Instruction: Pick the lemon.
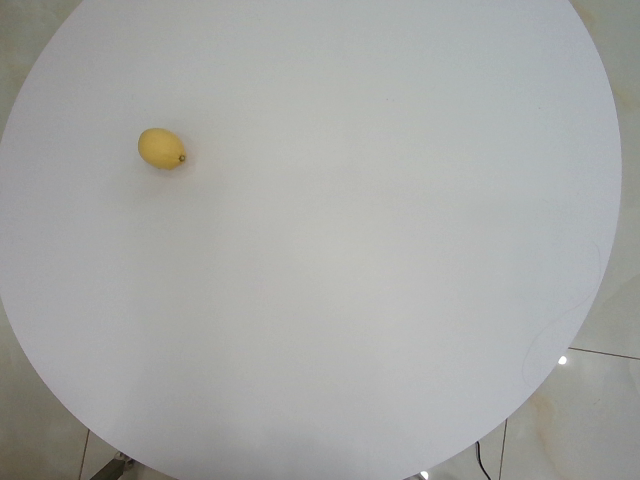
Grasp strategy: vertical